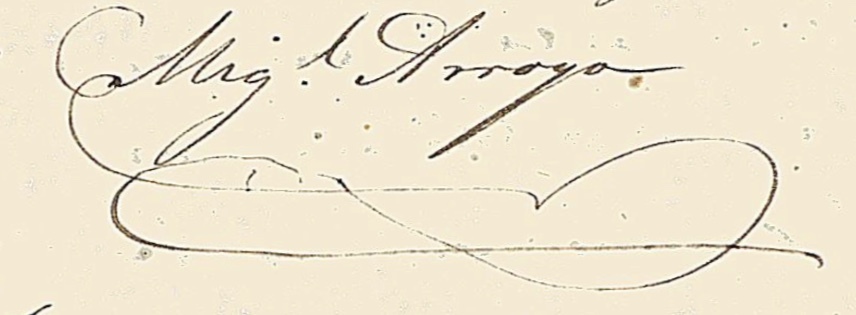
Signature of: miguel arroyo hurtado